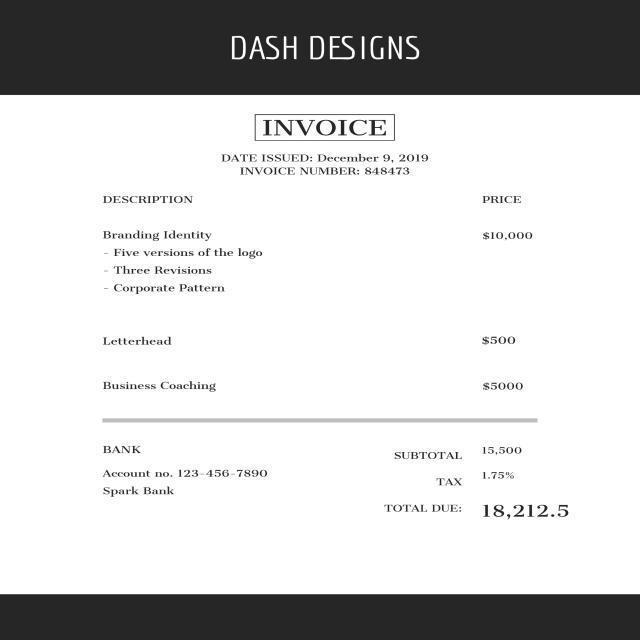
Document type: Invoice